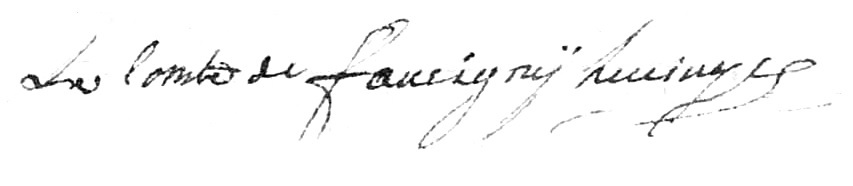
Signature of: amédée de faucigny lucinge